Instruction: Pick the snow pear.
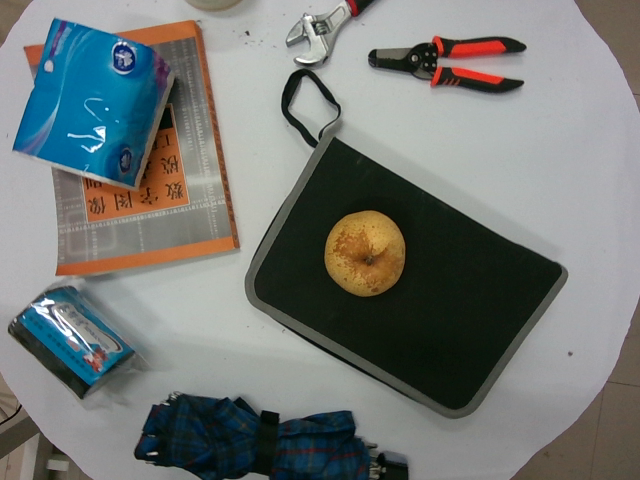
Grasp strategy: vertical